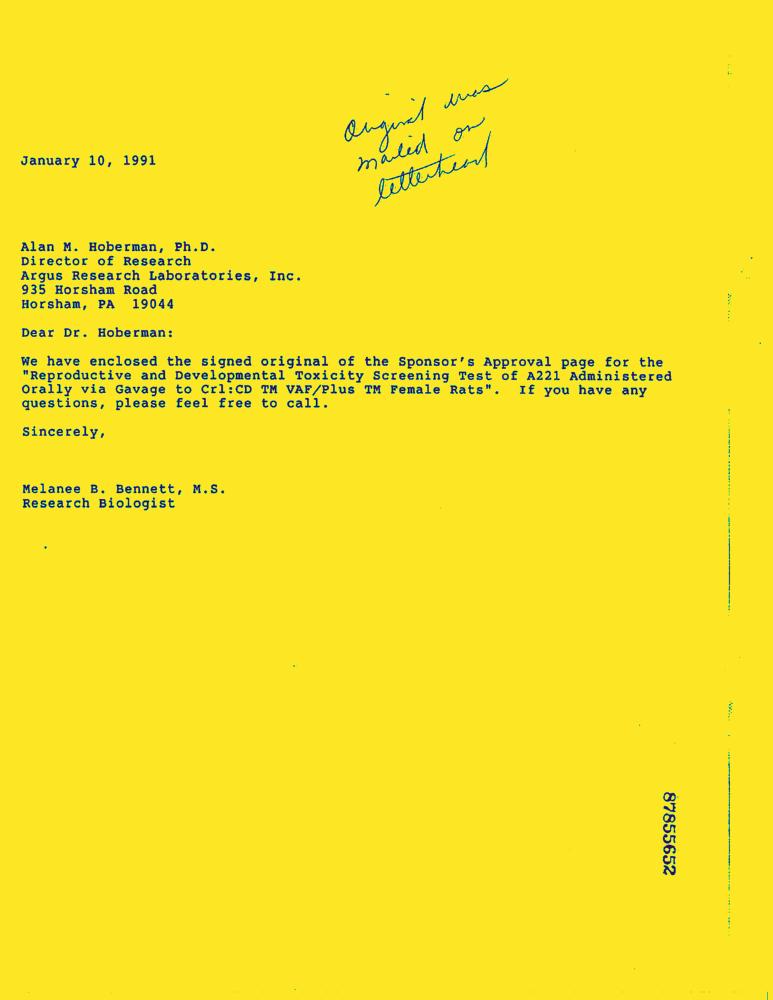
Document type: Letter-Doc